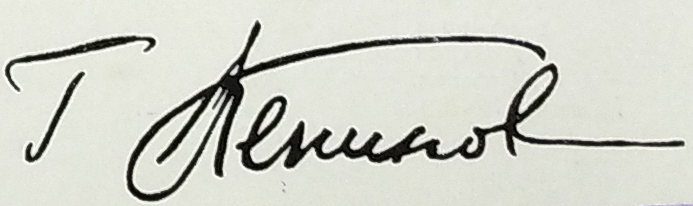
Signature of: grigor qepinyan